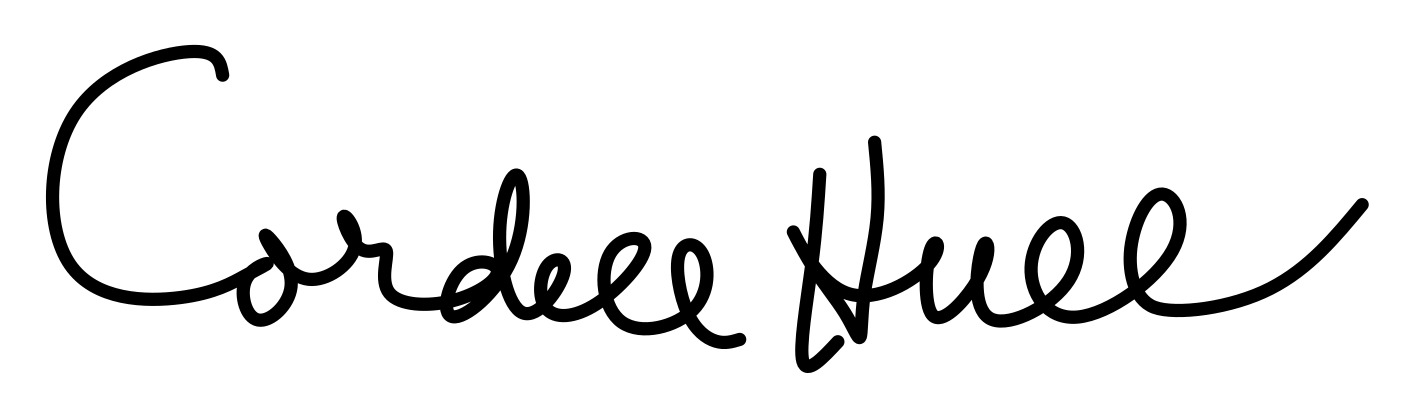
Signature of: cordell hull